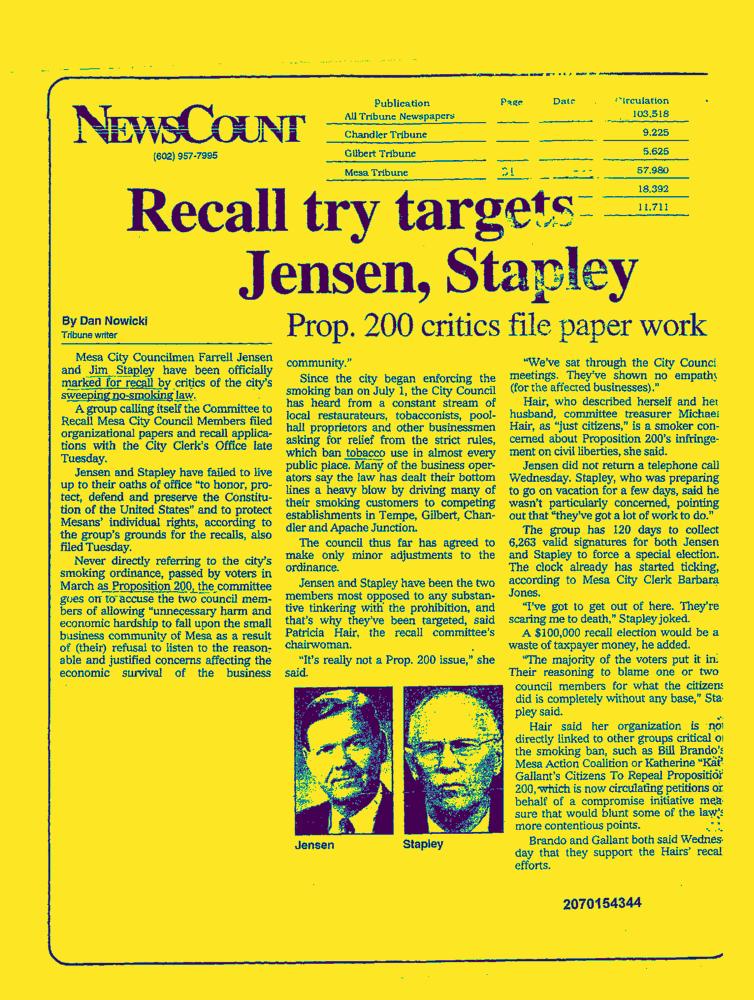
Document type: News-Article